Question: In what way does the history help explain the case?
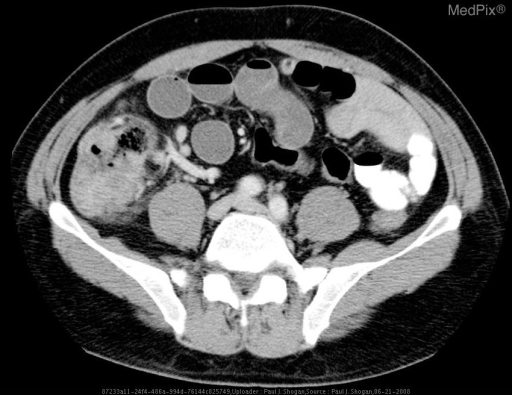
Answer: The patient's history of 42 yo male with abdominal pain is key in understanding the case.